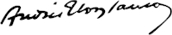
Signature of: andrés eloy blanco